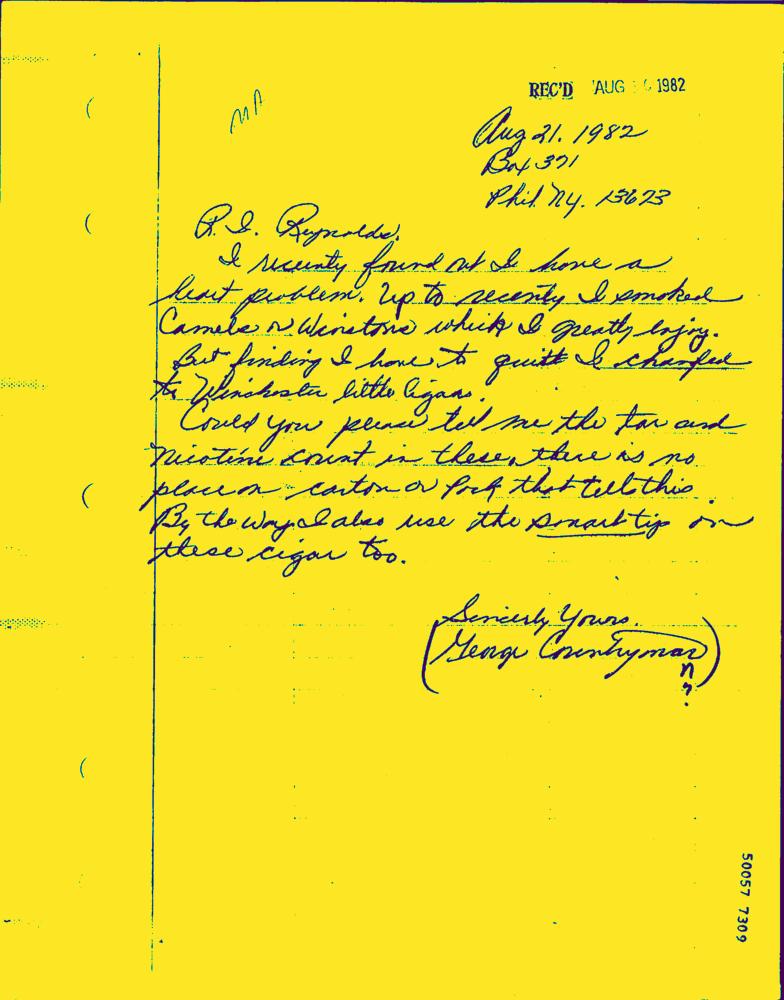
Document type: Hand-Written